Question: What jurisdiction, city, or county is the document associated with?
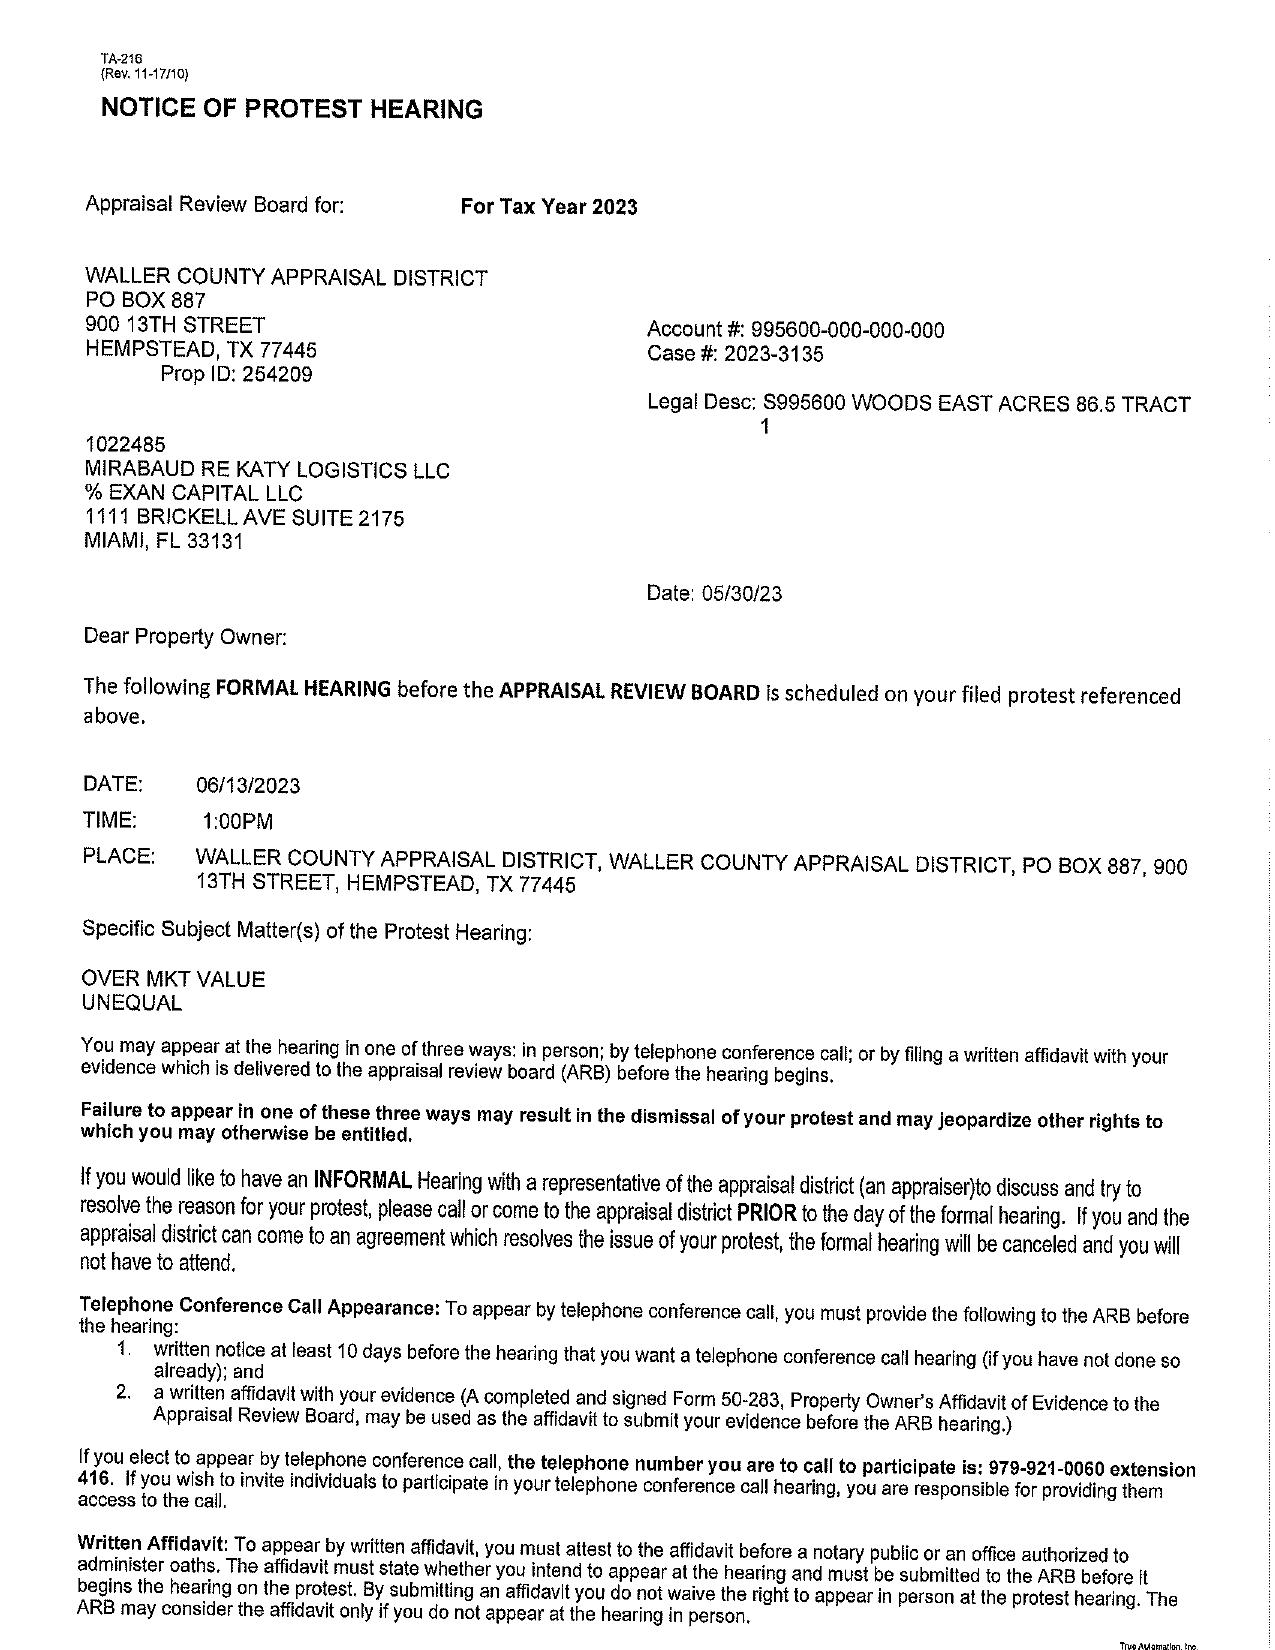
Answer: "Waller County"